Question: How does the patient history play a role?
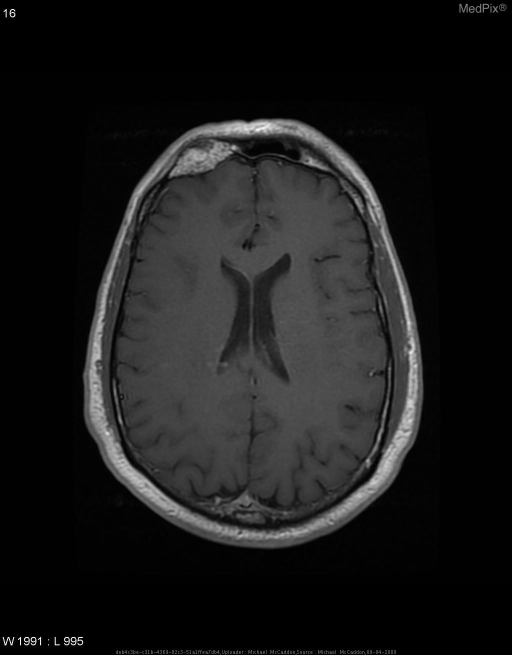
Answer: The patient's history of 53 y/o man with history of basal cell carcinoma presents with painful lump on right forehead.  Pt had similar lesion 9 years ago that was operated on by plastic surgery, no records available.  Lesion has been very slow growing over past year, becoming more painful on deep palpation recently. is key in understanding the case.